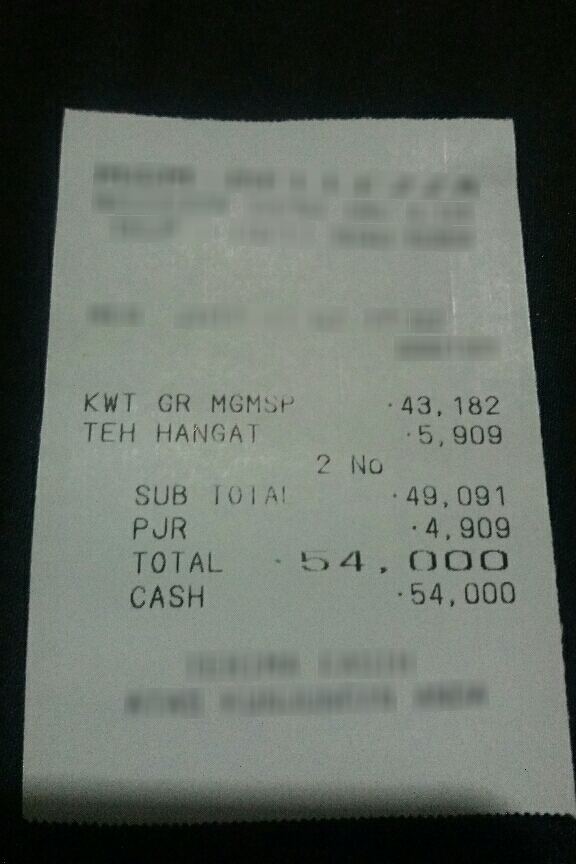
Number of items: 2
Subtotal: 49,091
Tax: 4,909
Total: 54,000
OCR text regions:
text: KWT
text: GR
text: MGMSP
text: 43,182
text: TEH
text: HANGAT
text: 5,909
text: SUB
text: TOTAL
text: 49,091
text: PJR
text: 4,909
text: TOTAL
text: 54,000
text: CASH
text: -54,000
text: 2
text: No